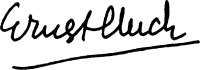
Signature of: ernest lluch